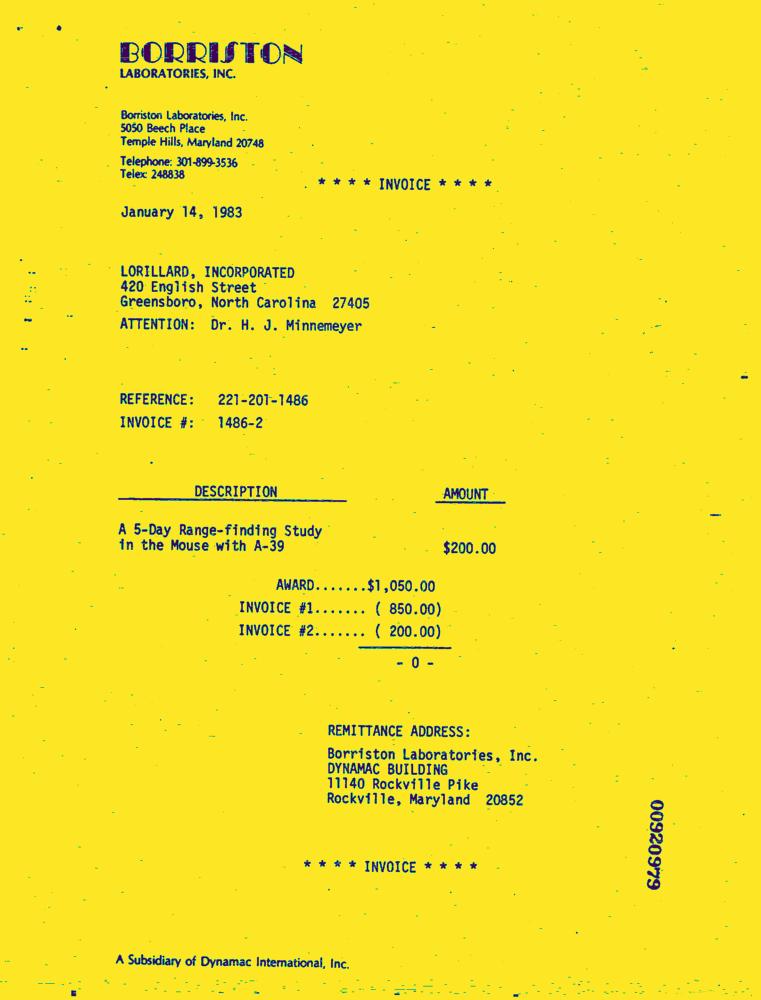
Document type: Invoice-Doc